Question: What appears to be the issue?
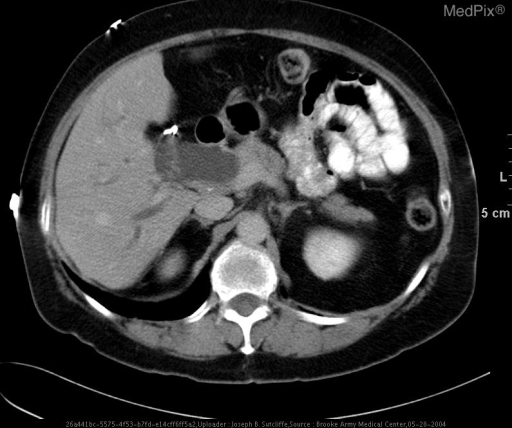
Answer: The findings suggest The images through the level of the liver and porta hepatis demonstrate extrahepatic and intrahepatic biliary ductal dilatation. Images through the level of the pancreas demonstrate a 3cm mass in the head of the pancreas. Pelvic images demonstrate thrombi within the right common iliac and left common femoral vein.. Axial CT with oral contrast only at the level of the porta hepatis. Can you detect the abnormality?. The patient might have a history of Painless jaundice..